Question: Can you provide the account number mentioned in the document?
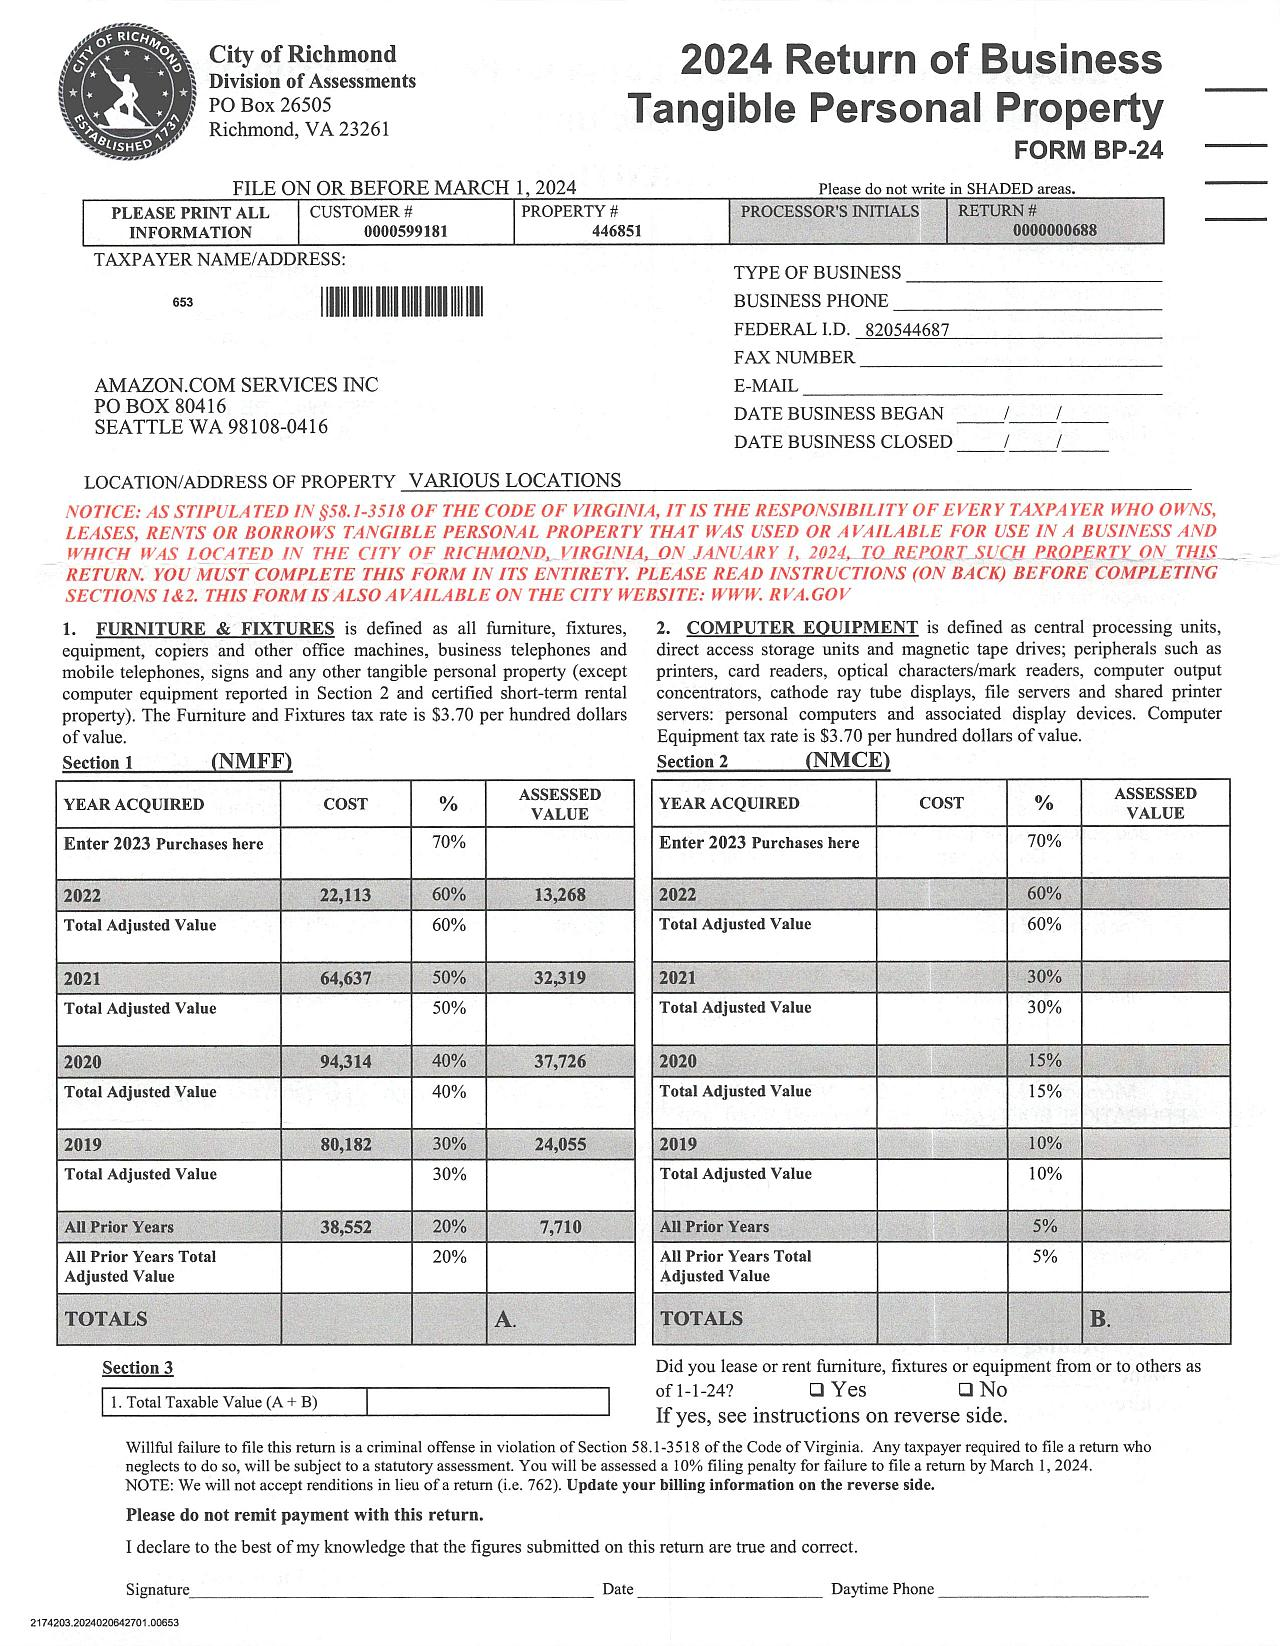
Answer: "0000599181"